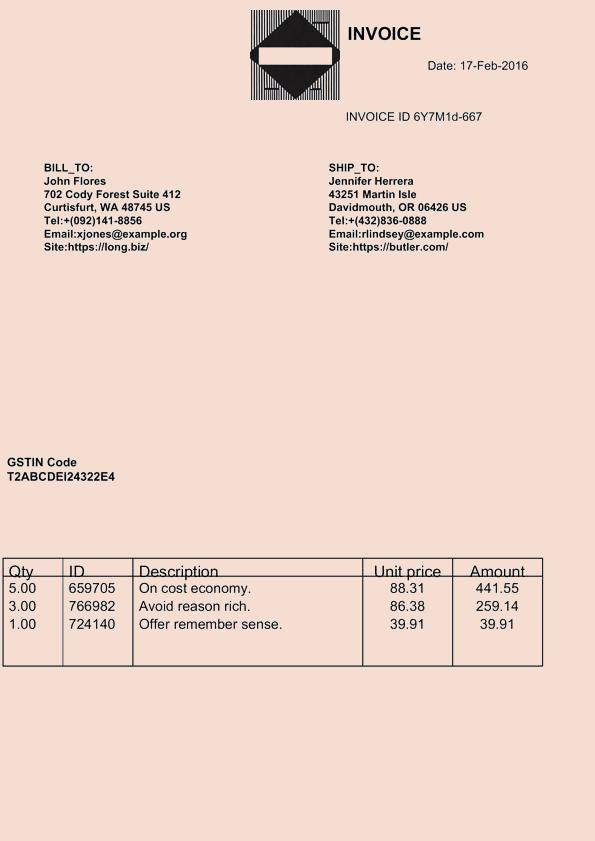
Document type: Invoice